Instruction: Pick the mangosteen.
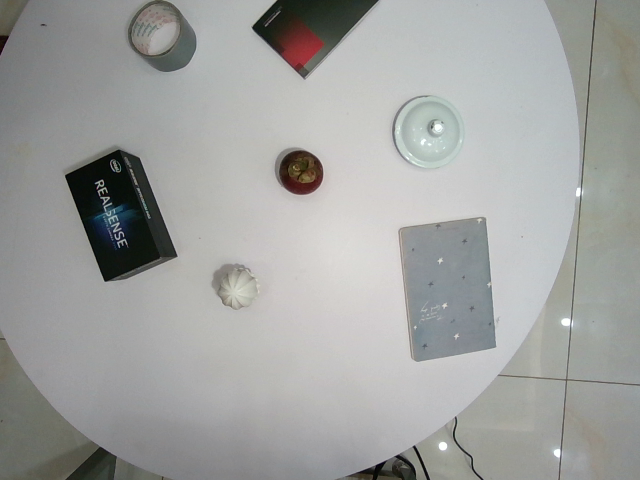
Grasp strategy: vertical